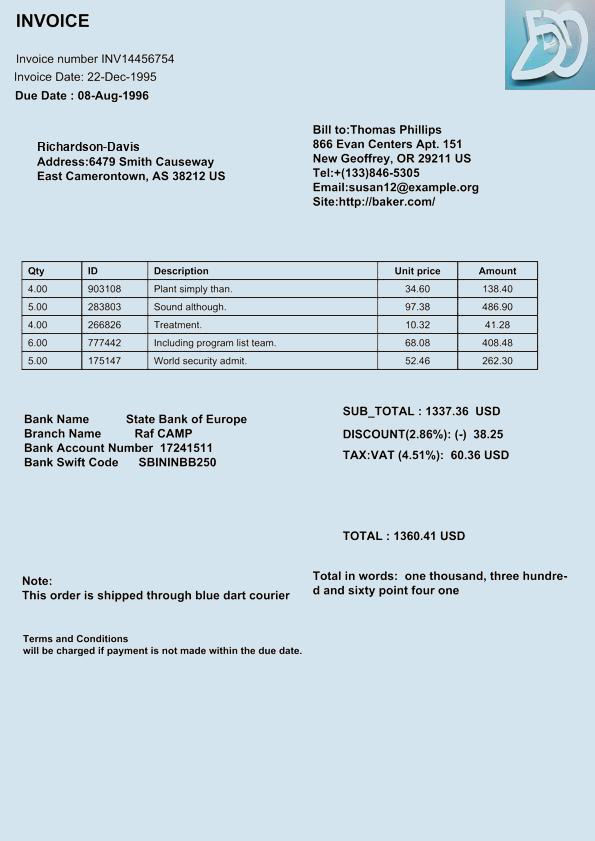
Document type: Invoice